Extract the amount written in words, the amount in digits, the name of the payee, the date on the cheque, and the bank's name from the image.
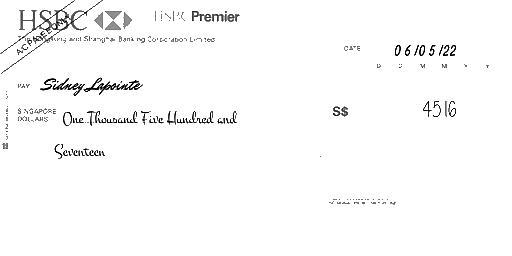
amt_in_words: One Thousand Five Hundred and Seventeen
amt_in_figures: 4516
payee_name: Sidney Lapointe
bank_name: HSBC
cheque_date: 06/05/22